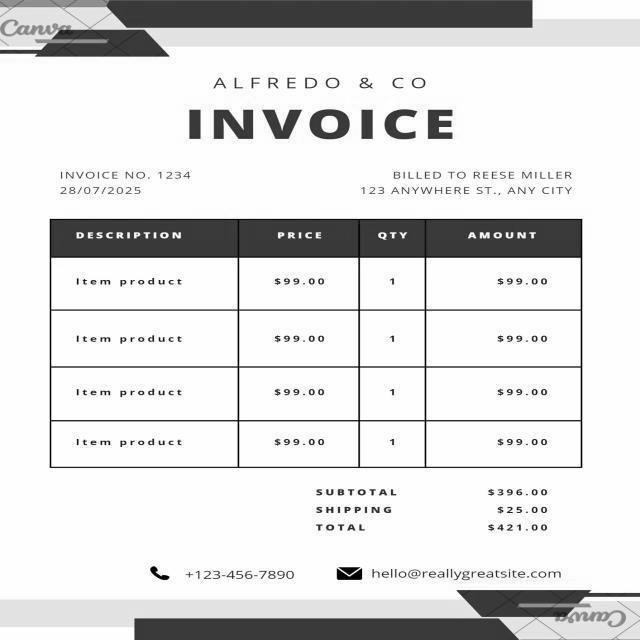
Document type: Invoice